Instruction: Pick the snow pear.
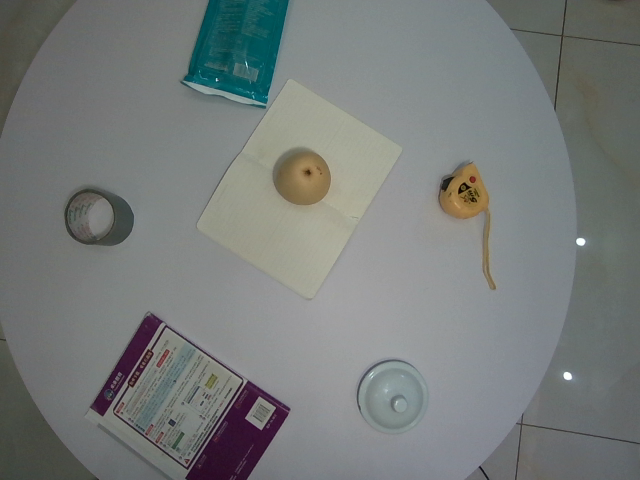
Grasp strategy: vertical